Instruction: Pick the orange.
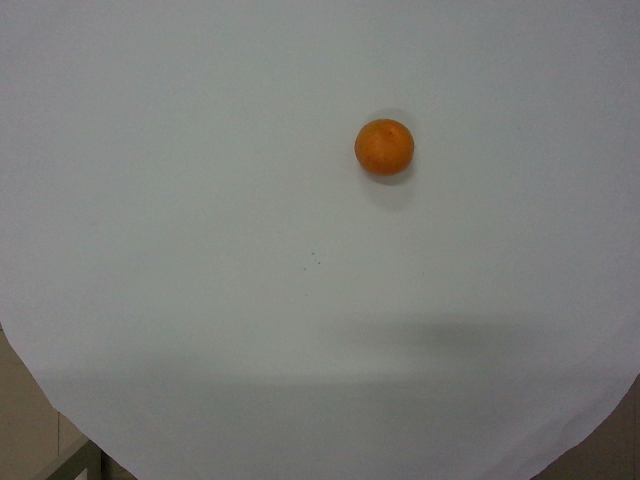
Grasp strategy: vertical